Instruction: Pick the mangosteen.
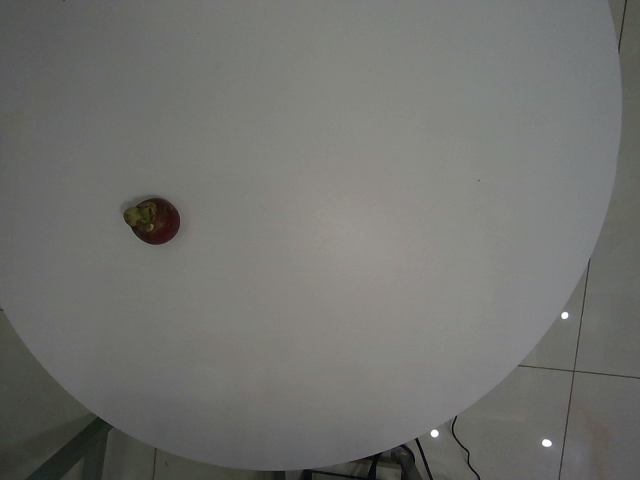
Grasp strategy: vertical